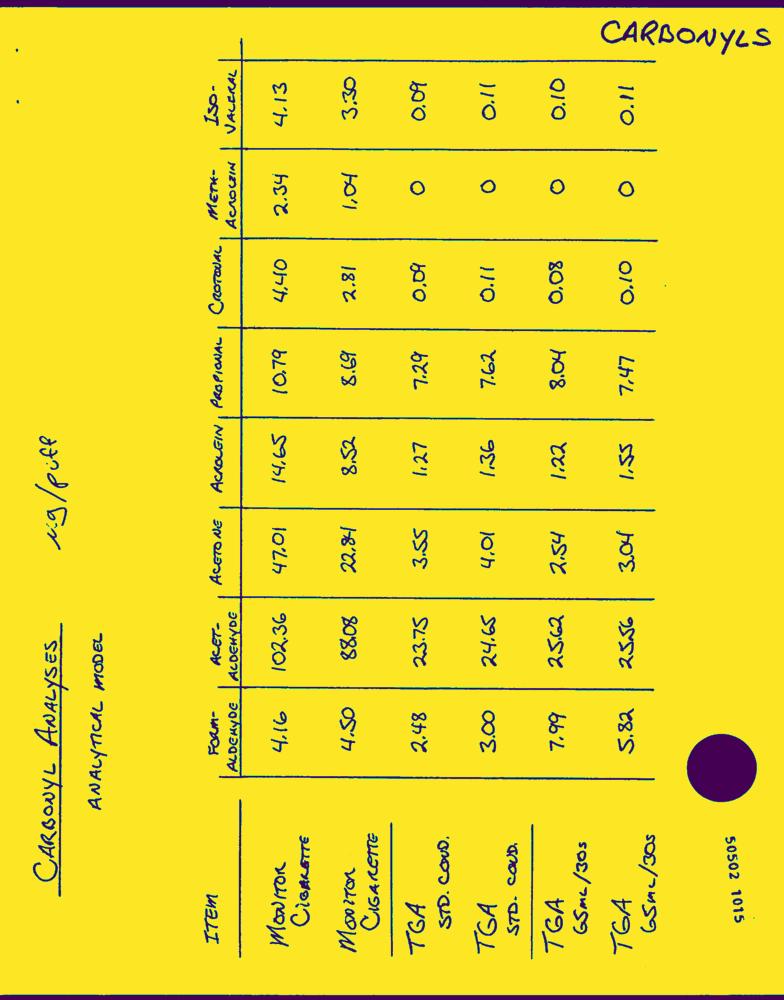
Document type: Hand-Written